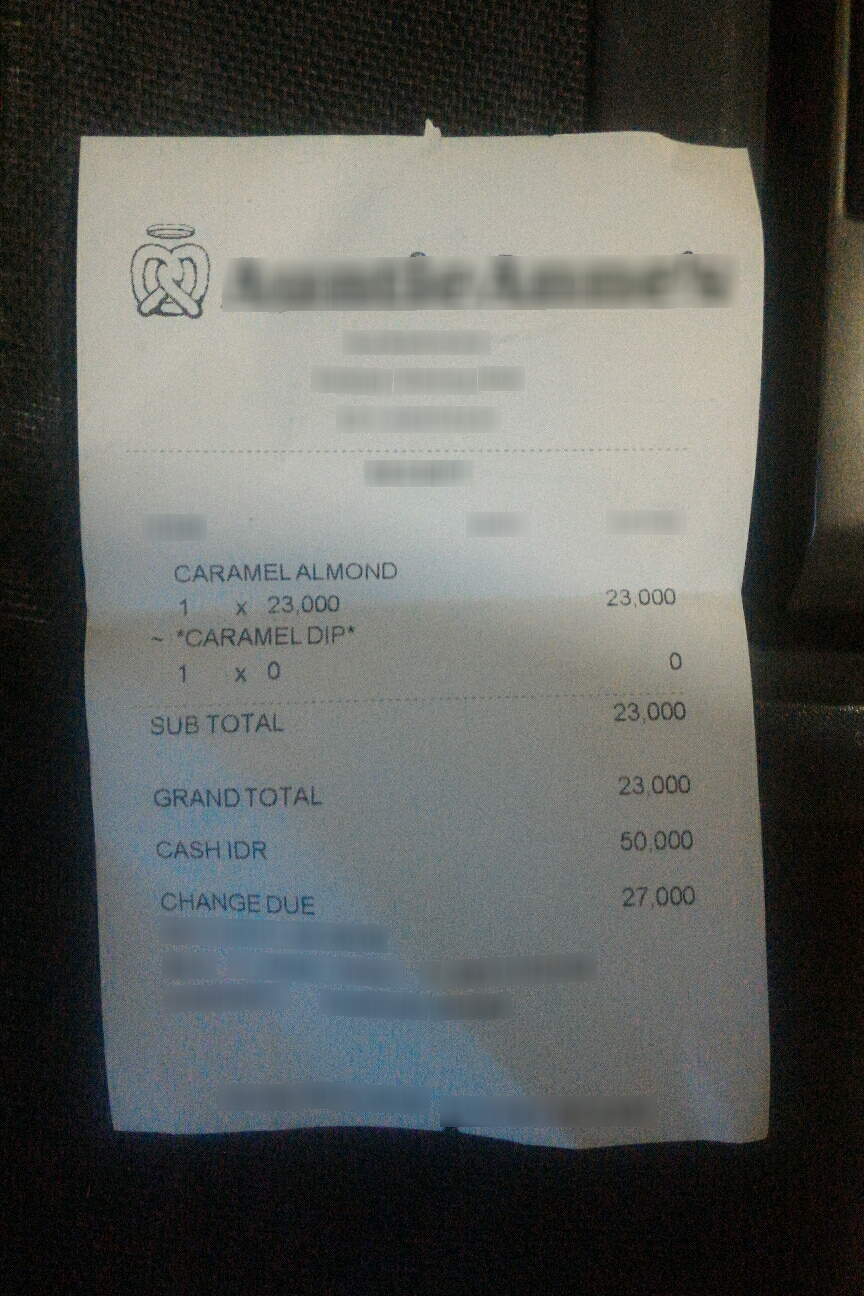
Receipt information:
subtotal: 23,000
total: 23,000
line_items: item_name: CARAMEL ALMOND
item_value: 23,000
item_quantity: 1